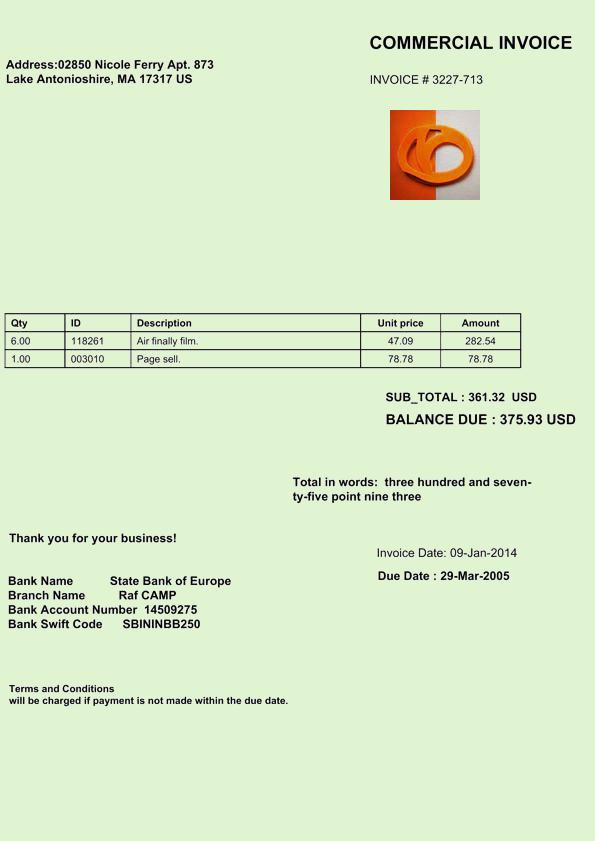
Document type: Invoice